Question: How does the patient history play a role?
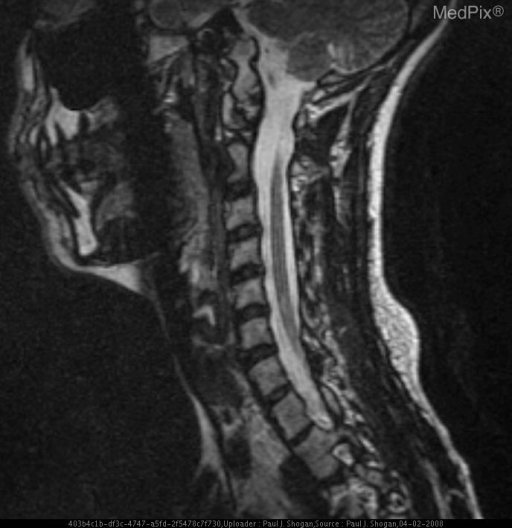
Answer: The patient's history of 28 y.o. woman, four months postpartum, with onset of neck pain, severe vertigo associated with severe vomiting, anesthesia of the right hemi-facial region and loss of sensation in the region of the left upper and lower extremities immediately following cervical chiropractic manipulation.  The patient was unsuccessfully treated for vertigo associated with Meniere’s disease. The patient underwent a second cervical chiropractic treatment 15 days later, and presented with recurrent severe vertigo and associated hemi-anesthesia and difficulty phonating.  Imaging was obtained one month following the initial chiropractic treatment is key in understanding the case.